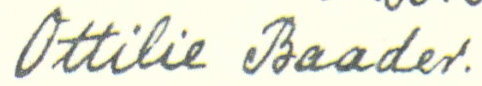
Signature of: ottilie baader